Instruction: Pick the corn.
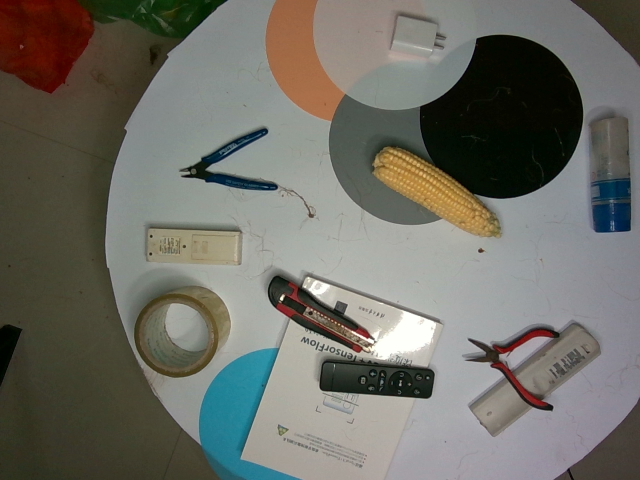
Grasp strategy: vertical